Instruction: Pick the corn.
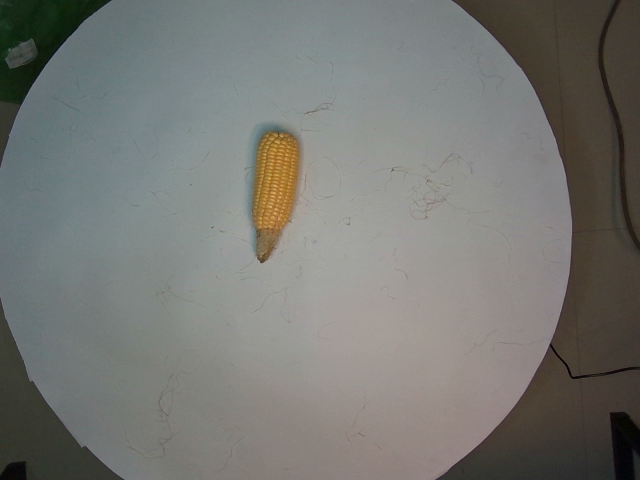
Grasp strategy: vertical